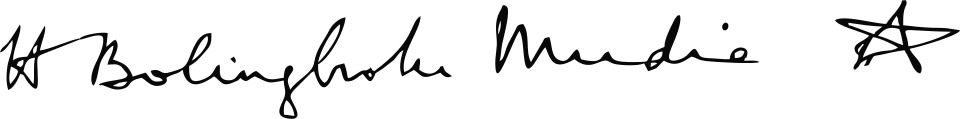
Signature of: harold bolingbroke mudie